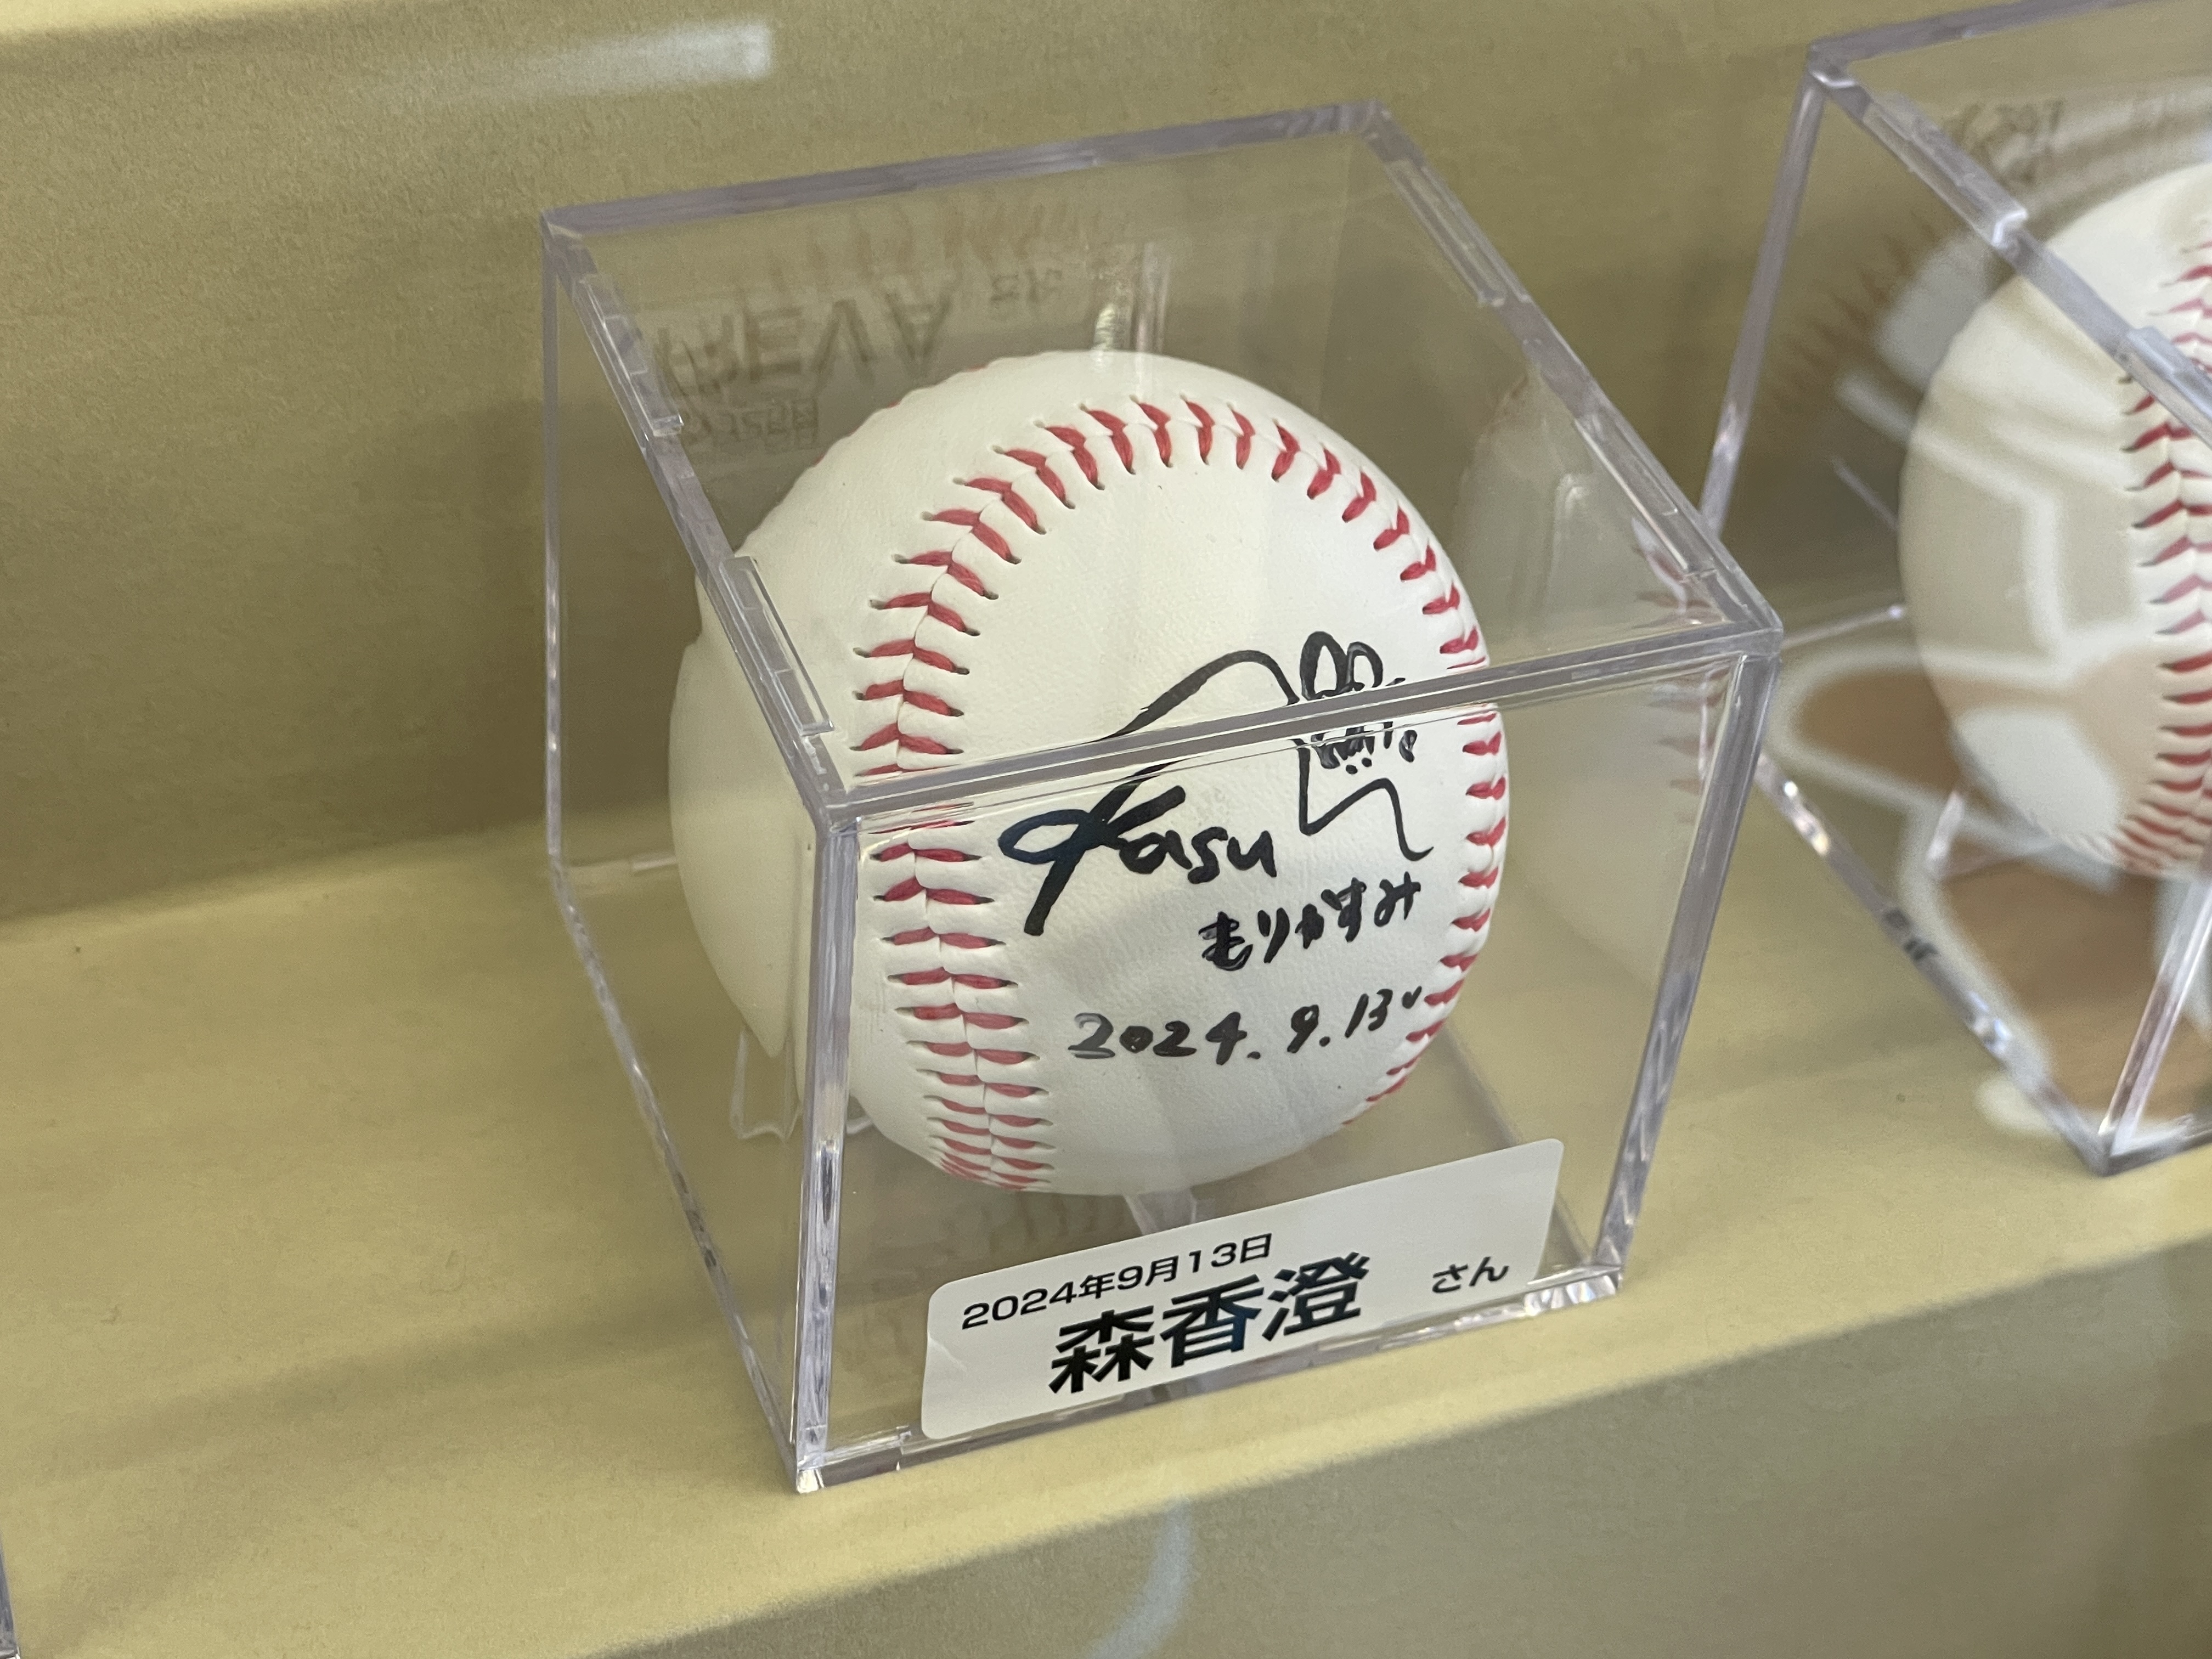
Signature of: kasumi mori